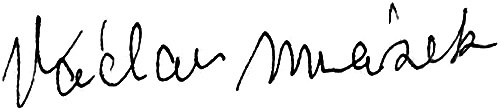
Signature of: václav mrázek